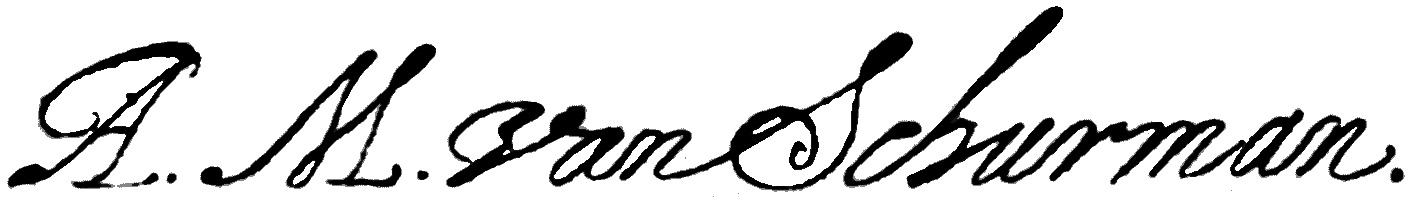
Signature of: anna maria van schurman